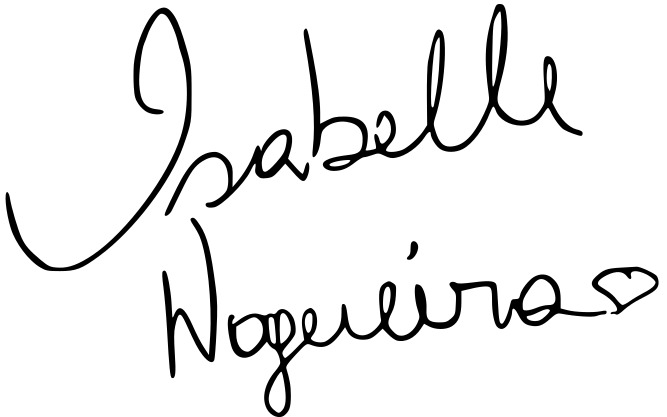
Signature of: isabelle nogueira